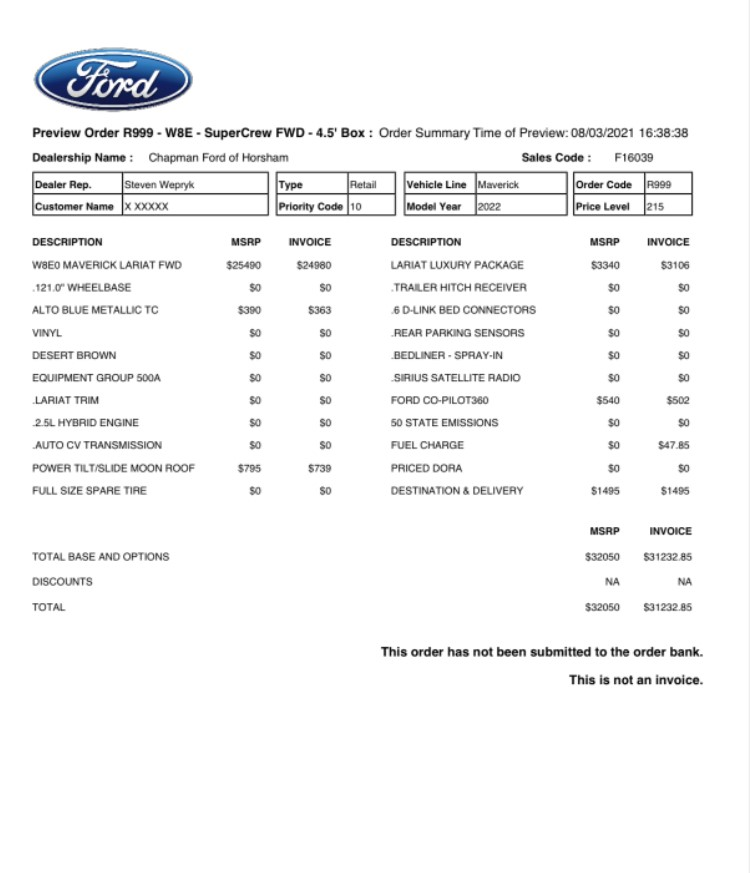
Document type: Invoice